Question: What is the mailing or notice date provided in the document?
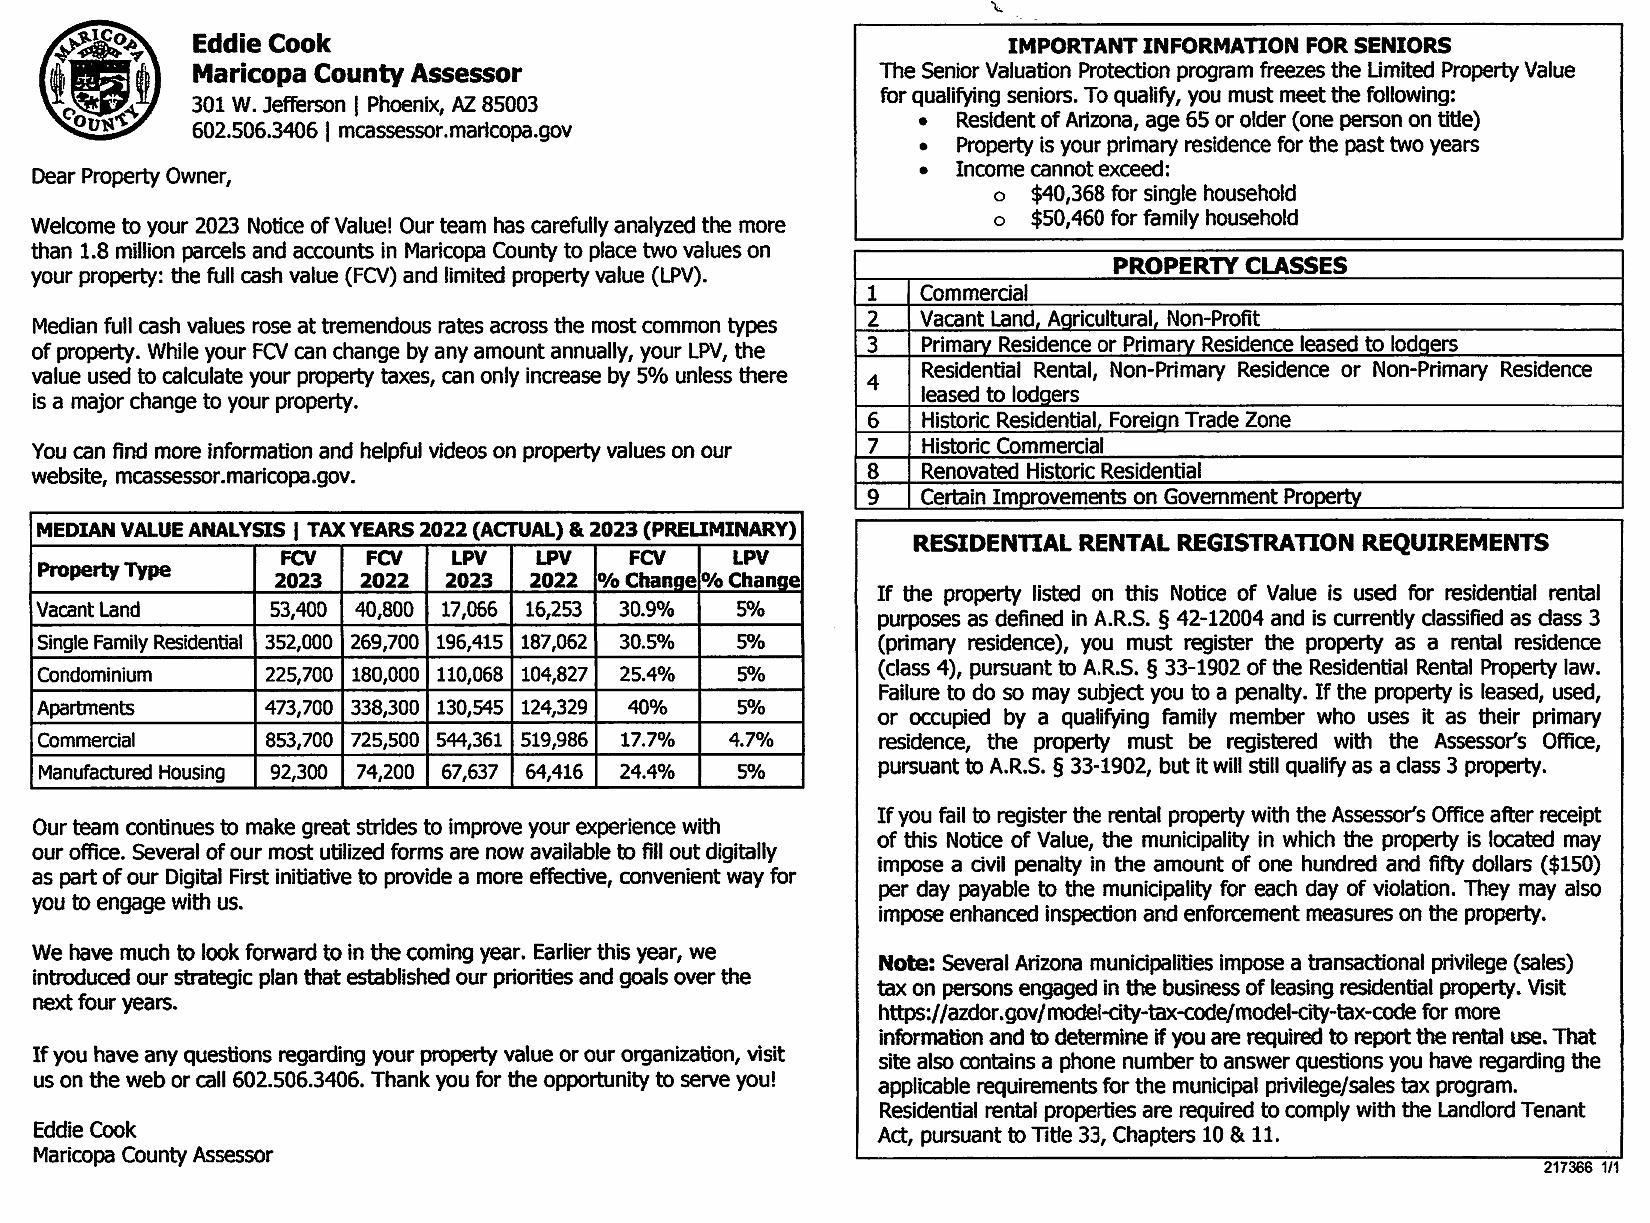
Answer: "2023"